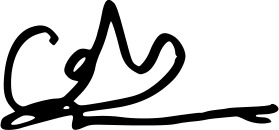
Signature of: céline sciamma